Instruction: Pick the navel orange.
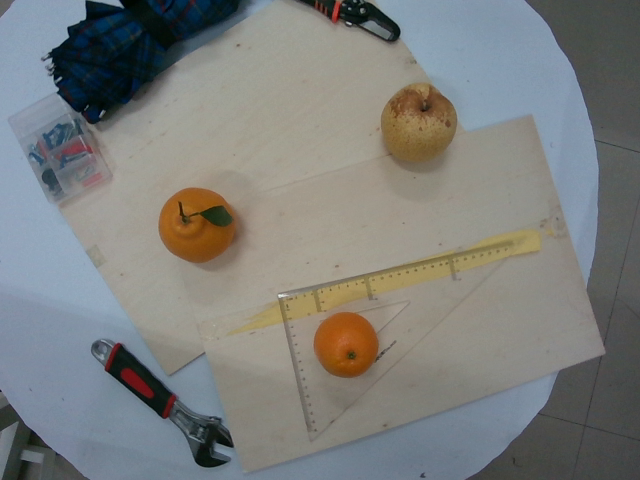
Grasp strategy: vertical